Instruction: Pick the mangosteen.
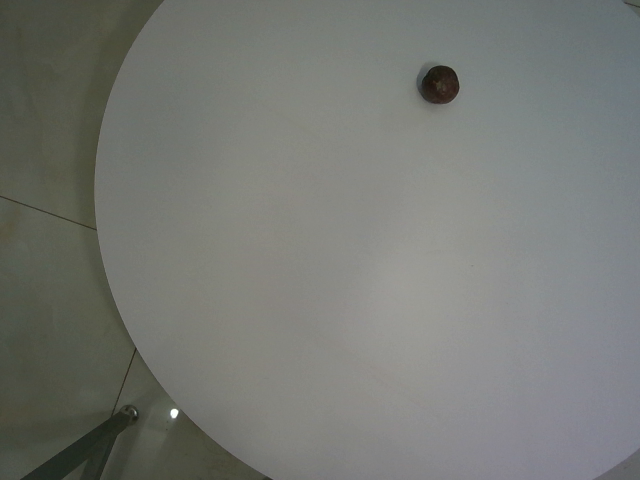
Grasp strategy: vertical